Question: How is the property described in the document?
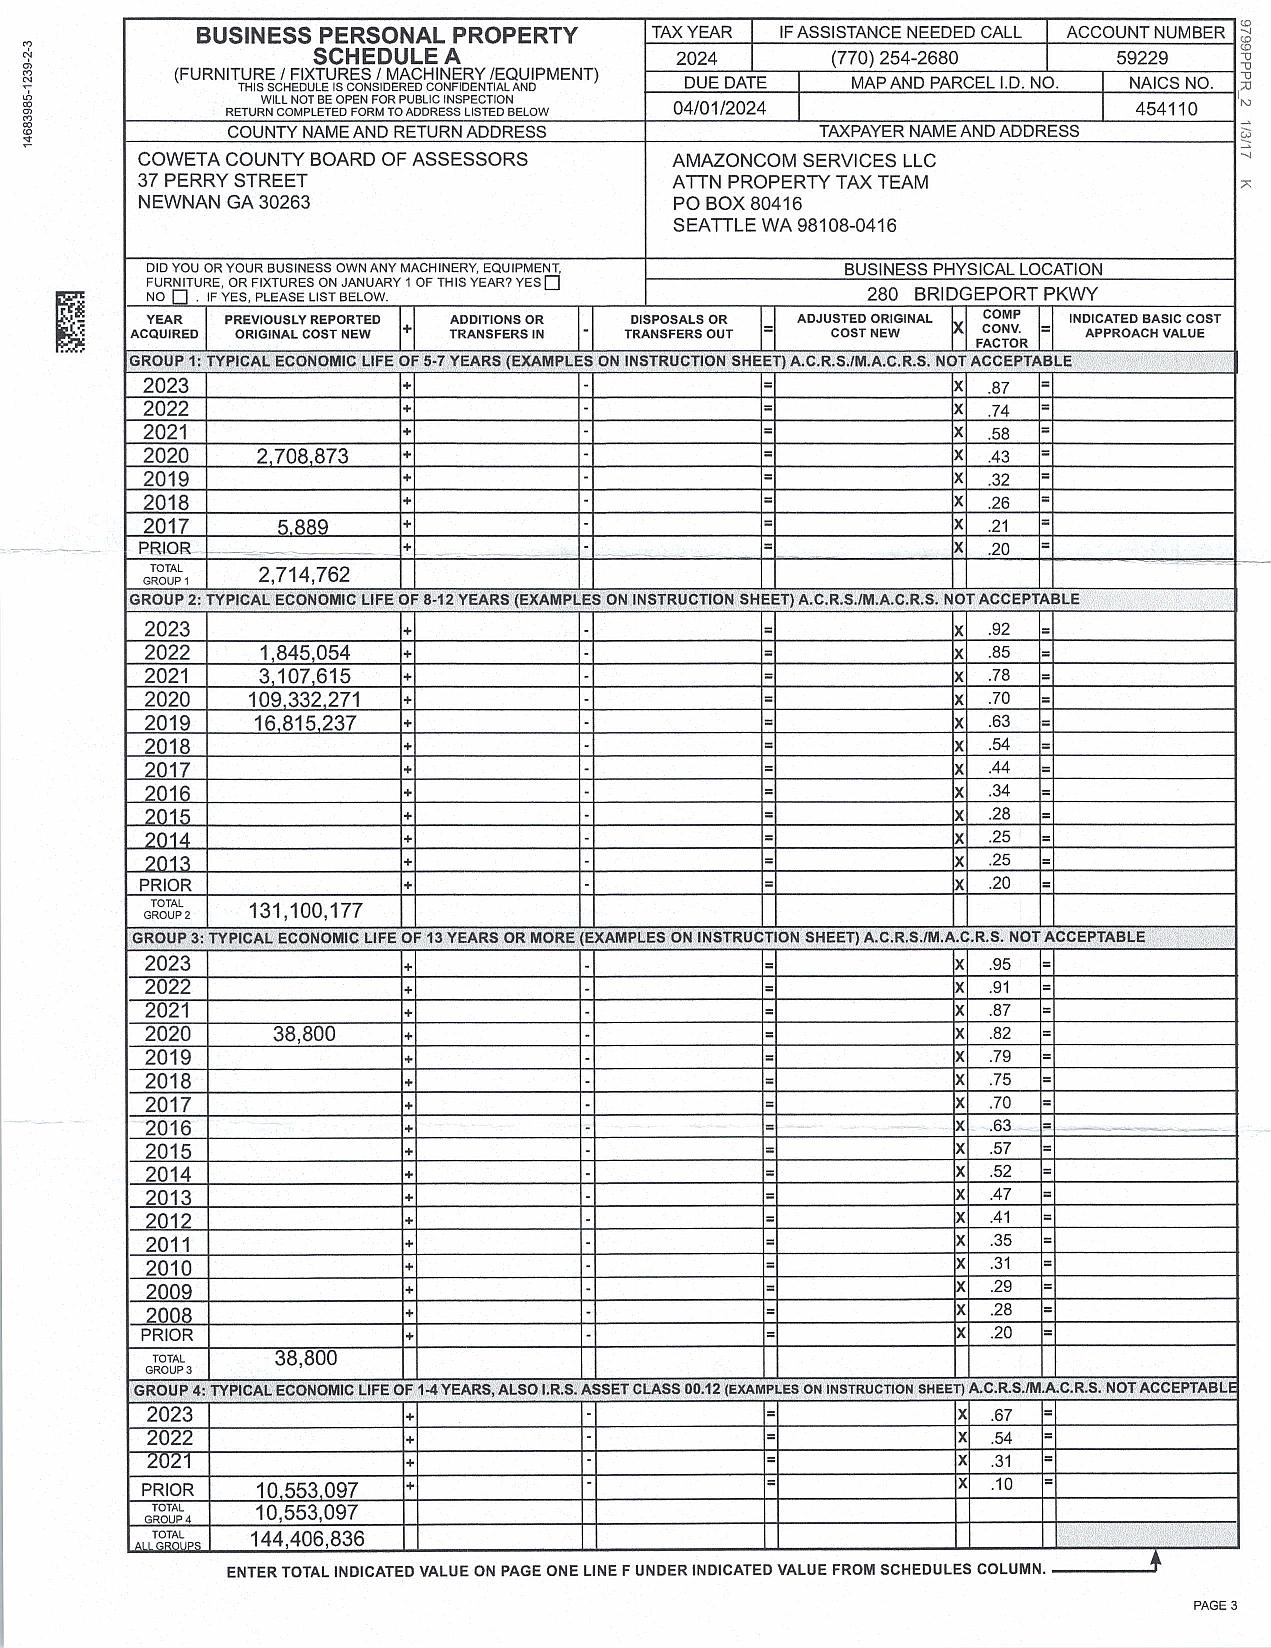
Answer: "BUSINESS PERSONAL PROPERTY"